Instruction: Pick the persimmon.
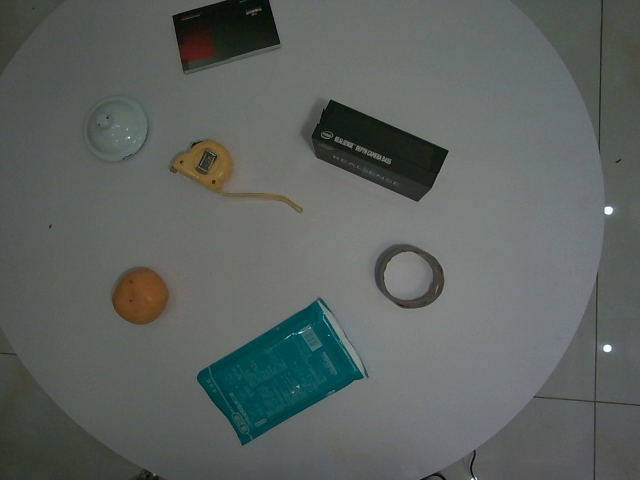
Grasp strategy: vertical